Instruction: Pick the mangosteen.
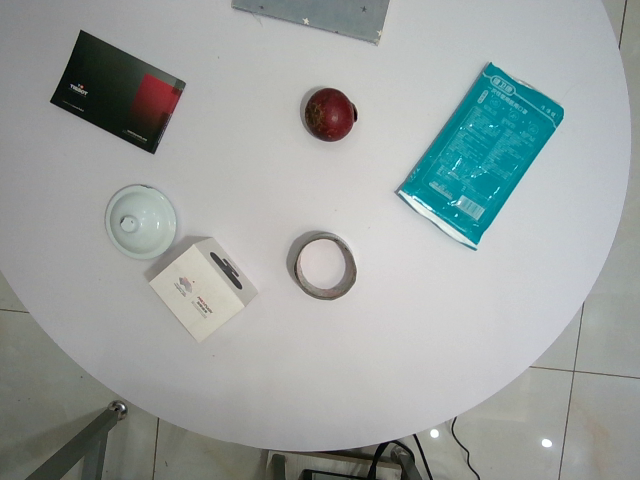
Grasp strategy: vertical